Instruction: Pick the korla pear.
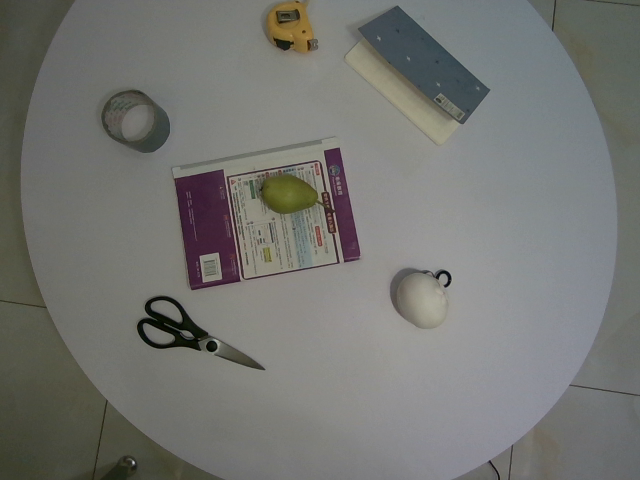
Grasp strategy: vertical